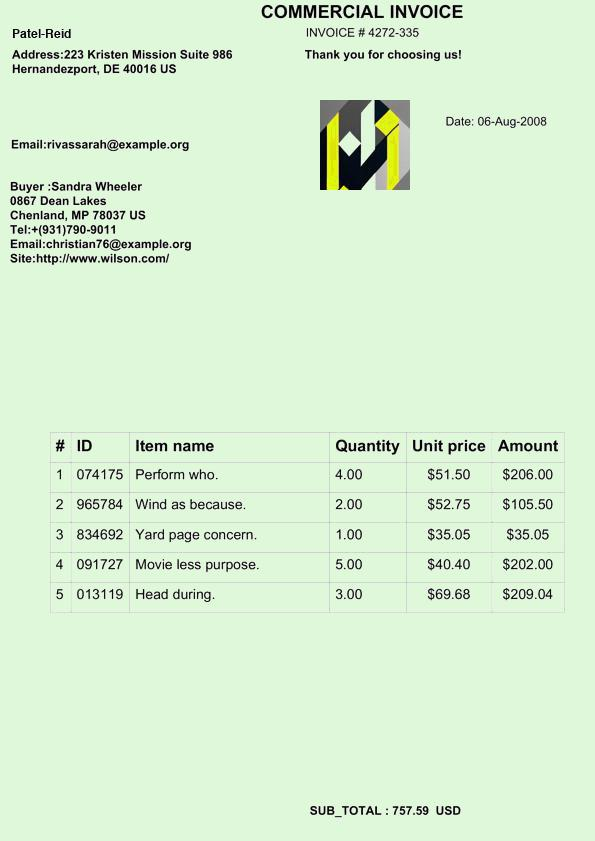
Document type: Invoice